Question: Explain the disease:
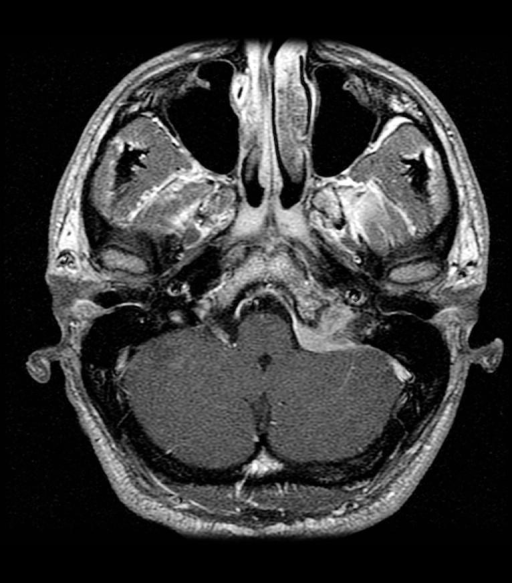
Answer: The disease is discussed as: Differential diagnosis of a mass at the level of the jugular foramen includes:
Non-neoplastic processes such as:
     Large jugular bulb, which is a normal variant
     Jugular vein thrombosis
     Osteomyelitis
     Malignant external otitis
Neoplasms such as:
     Paraganglioma
     Metastasis
     Lymphoma
     Meningioma
     Schwannoma
     Neurofibroma
     Epidermoid tumor
As one can see, there's some overlap with the tumor diagnosis with the standard differential diagnosis for cerebellopontine angle masses.  (1)

This case most likely represents a meningioma.  It has MR signal characteristics similar to that of brain parenchyma, enhances homogeneously (with a dural tail, which is non-specific but has been associated with meningiomas), and has evidence of calcifications on non-contrast CT. (3) It could also potentially be a schwannoma/nerve sheath tumor. (2)  It does not have the characteristic flow-related signal void of a paraganglioma, which tends to be very vascular.  This patient's young age, with no significant past medical history, makes metastatic disease and lymphoma very remote possibilities.